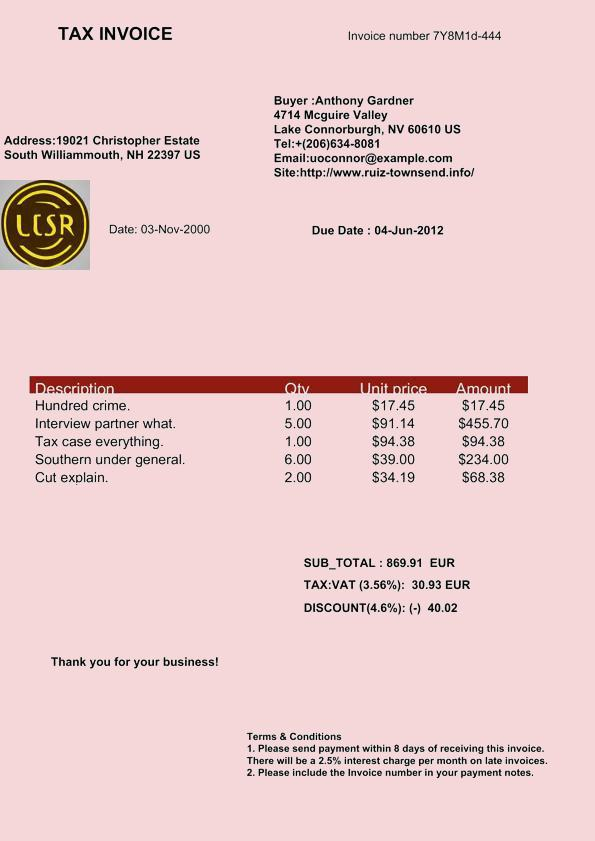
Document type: Invoice